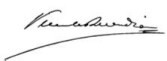
Signature of: pedro vicente buendía y garcía